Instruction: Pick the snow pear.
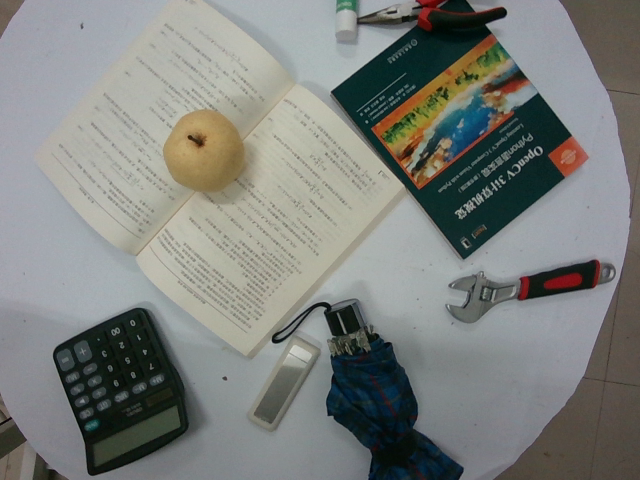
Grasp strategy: vertical